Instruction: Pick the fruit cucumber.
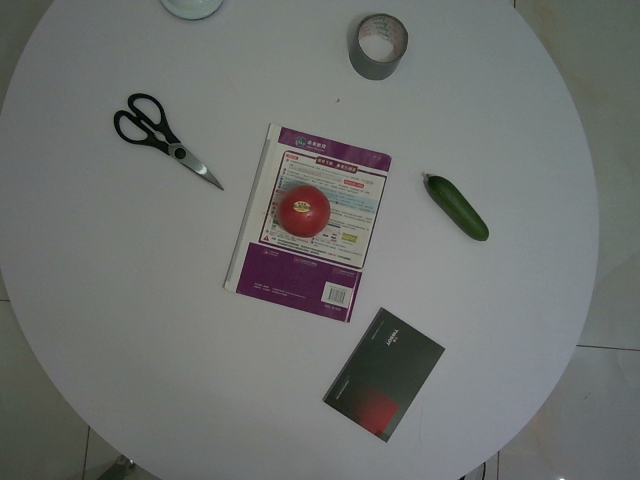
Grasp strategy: vertical